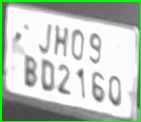
License plate number: JH 09BD 2160